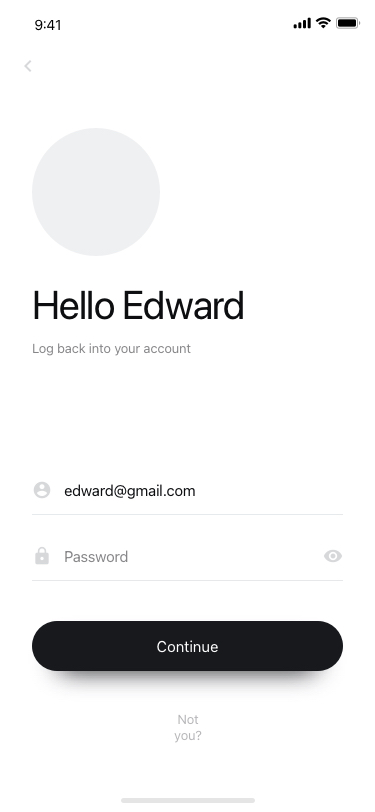
Text in this UI design:
Hello Edward
Continue
Not you?
Password
edward@gmail.com
Log back into your account